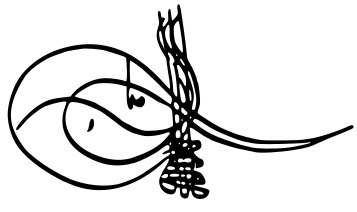
Signature of: mehmed iii